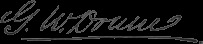
Signature of: george washington doane